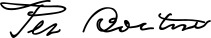
Signature of: per borten